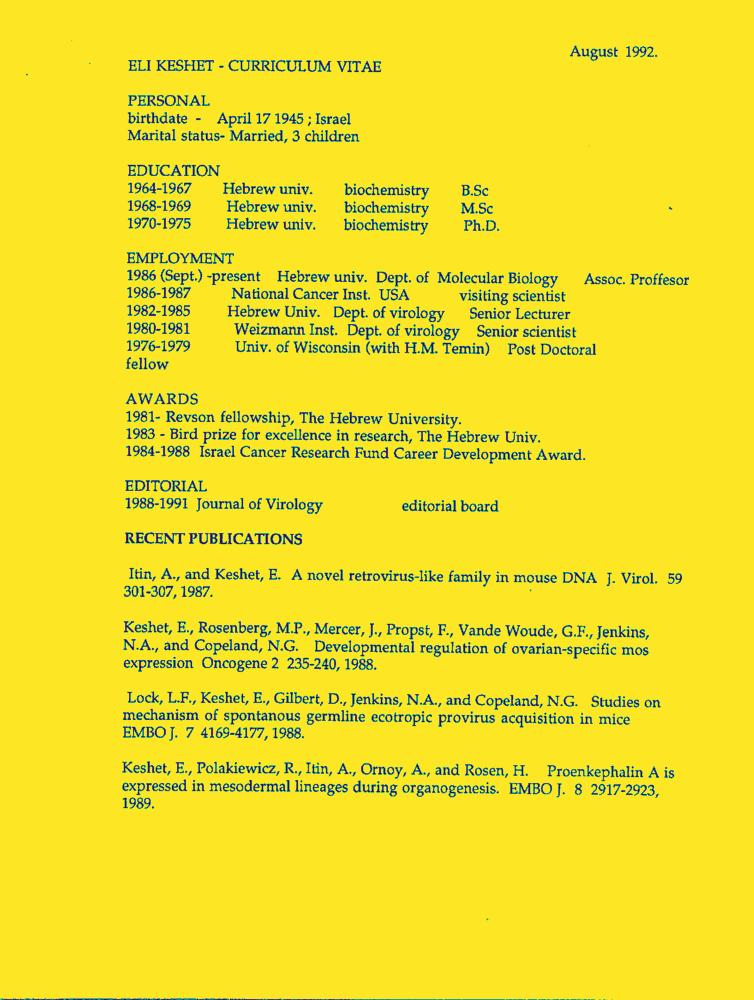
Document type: Resume-Doc